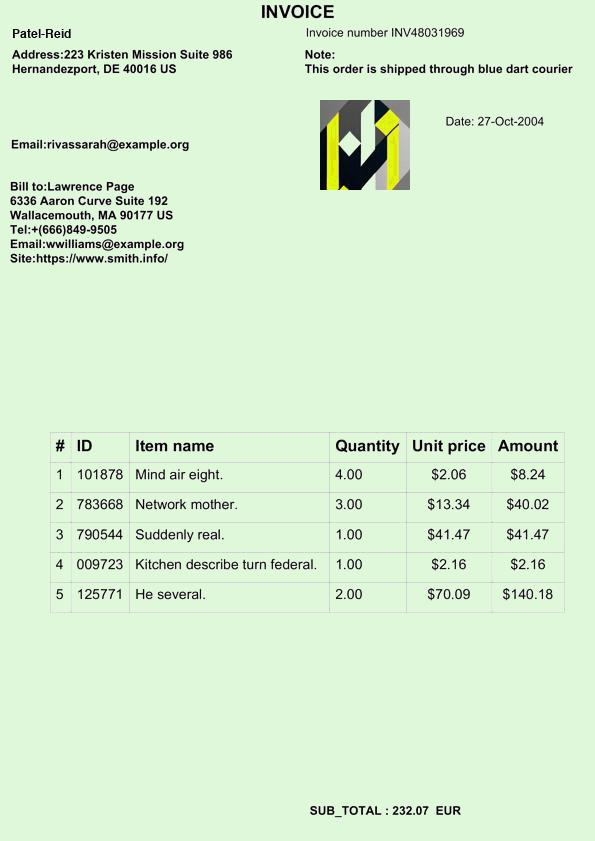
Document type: Invoice